Question: Explain the disease:
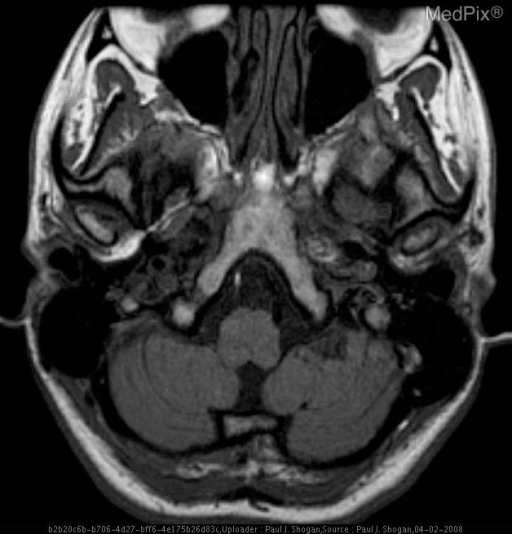
Answer: The disease is discussed as: Dissections may be spontaneous or traumatic; regardless of the etiology, the underlying pathology is the same: disruption of the intima with extravasation of blood into the vessel wall with subsequent extension of thrombus between the planes of the vessel wall (usually between the intima and media). The most common type is the subintimal dissection, although subadventitial dissections (clot extension in the plane between the media and adventitia) also occur.

Two theories exist with regard to the etiology of dissections, each of which invokes intimal injury as a final common pathway:
1). An intimal tear occurs, allowing clot propagation within the vessel wall.
2). A primary intramural hematoma develops and eventually ruptures through the intimal lining into the vessel lumen.

Traumatic dissections result from three basic mechanisms of injury:

1). Penetrating injuries, which include gunshot wounds, knife wounds, intra-oral trauma (pencils, sticks). With regard to characterizing the location of penetrating injuries, the neck is divided into three anatomic zones:
*Zone 1: below the level of the cricoid cartilage.
*Zone 2: between the level of the cricoid and the level of the mandibular angle.
*Zone 3: superior to the level of the mandibular angle.

2). Nonpenetrating injury due to spine fracture-subluxation injuries.

3). Blunt injury to the carotid arteries.

Vertebral artery dissections account for approximately 20% of cases of cervical vascular injuries and most commonly occur between the skull base and the upper cervical spine. Less commonly, the injury occurs between the vessel’s origin from the subclavian artery and the C6 foramen transversarium. Mid-cervical vertebral artery injuries occur in approximately 5% of patient with fractures involving the foramina transversaria.

Internal carotid artery dissections are the most common of all craniocervical dissections, frequently (70% of cases) involve both the cervical and petrous segments of the ICA, and usually spare the carotid bulb. Dissections involving the intracranial internal carotid artery segments, while rare, do occur.

The radiographic appearance of the contrast-opacified vertebral artery on the lateral view is as follows: the vertebral artery takes a nearly vertical course as it traverses the C6 through C3 foramina transversaria. Immediately after passing through the vertebral canal of C2, the vessel forms an inverted L and turns laterally within C2. It then exits C2 and turns cephalad to pass through the vertebral canal of C1. On exiting the transverse foramen of the atlas, it then courses sharply posteriorly along the posterior ring of C1, completing the appearance of a half square. Finally, it turns anterosuperiorly (a hairpin turn) to pierce the dura as it passes through the foramen magnum.